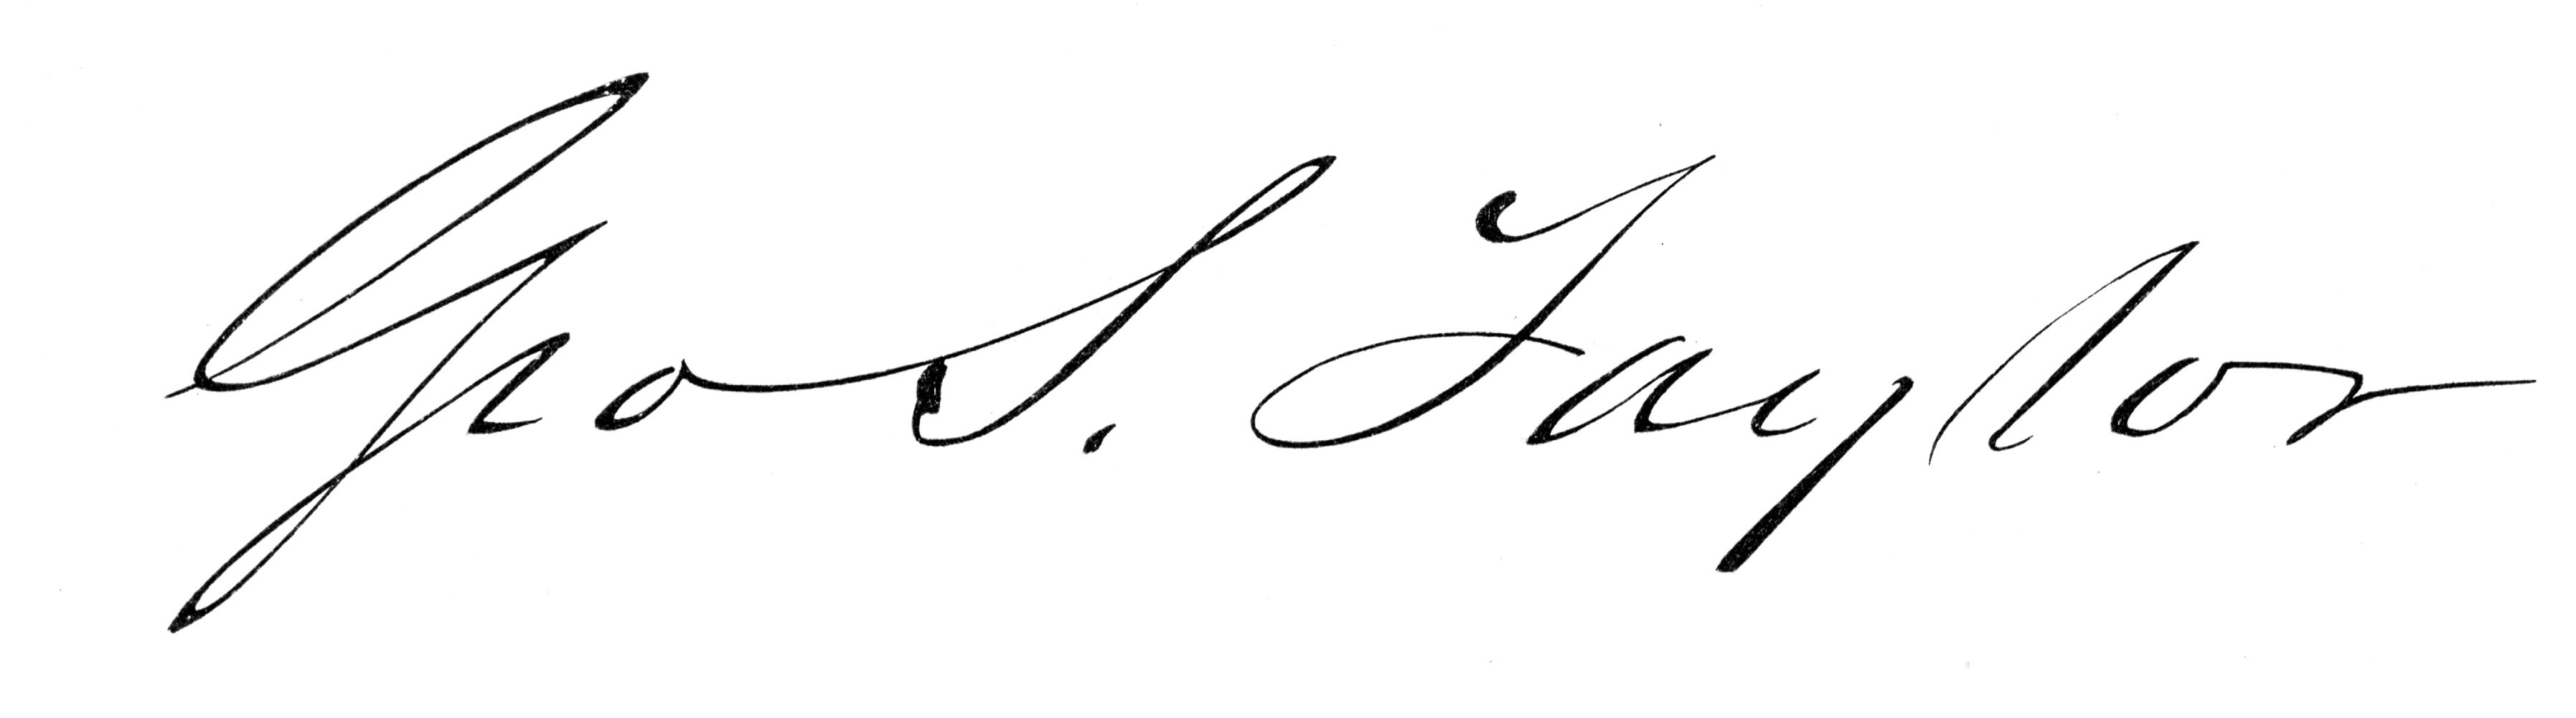
Signature of: george sylvester taylor